Patient: Female, age 43
A 43 year-old nonsmoker female with progressive dyspnea and hypoxic respiratory failure referred to our transplant center at Imam Khomeini General Hospital with a primary diagnosis of pathologically proven idiopathic interstitial lung fibrosis (IPF) and no response to classic treatment with high dose prednisolone and azathioprine.
She was healthy until 10 months before referral when she developed progressive dyspnea and cough with scant sputum. Primary evaluation at that time showed mild restrictive pattern on spirometry, and interstitial process in high resolution CT scan without honey combing suggestive of interstitial process like pulmonary alveolar proteinosis or nonspecific interstitial Pneumonitis (NSIP). Further evaluation with FOB and TBLB was nondiagnostic. An open lung biopsy at that time showed interstitial process compatible with NSIP. Based on the diagnosis of IPF prednisolone one milligram/kg plus azathioprine 150 mg were administered for the patient. No improvement was observed after 3 months of therapy and she got worse. She was put on long term oxygen therapy (5 liters/min) by nasal prong. However, she got worse and became wheelchair bound during the 6 months period of treatment and her physician decided to transfer her to our center for lung transplant.
At the time of first visit she had dyspnea and tachypnea on bed despite 5 liters of O2 by nose prong. She had a Cushingoid face with cyanotic lips. Thoracic examination showed no crackles on auscultation and a partial reduction in expansion. No other important findings were seen except for obesity. No clubbing was seen.
The patient was put on 12 liters of O2 with mask to improve oxygenation and further evaluations were carried out.
Laboratory data showed normal CBC and differential count, hemoglobin = 16.5 mg/dl, hematocrit = 50.7 percent and normal ALT, AST, and Alkaline Phosphatase levels. LDH was minimally elevated. Other lab test results were within the normal range. ESR and CRP were also within the normal range. Antibody for HIV, HCV, and HBS and also HBS antigen were negative. Evaluation of pre-transplant viral and parasitic markers showed positive antibody of IgG type for Epstein-Barr virus, cytomegalovirus and toxoplasmosis with low titer of IgM antibodies.
New CT scan of the lungs showed interstitial process with crazy paving pattern and no honey combing despite clinical progression of disease. Plethysmography showed well preserved lung volumes and minimal restriction (Table 1). Diffusion of the lung for CO (DLCO) was severely decreased.
Reevaluation of the previous lung biopsy and new section of pathological block by the same and a new expert pathologist did not change the primary diagnosis of NSIP. Despite the pathologic report, re evaluation with FOB and bronchoalveolar lavage (BAL) ruled out PAP as a treatable cause. The patient was admitted to the hospital and FOB was done and BAL was obtained. BAL fluid had a completely turbid and milky appearance, highly suggestive of PAP. Positive PAS staining confirmed PAP and whole lung lavage was considered. Because of very severe hypoxia it was impossible to do the whole lung lavage with the usual technique under general anesthesia and therefore segmental bronchial washing with FOB was considered.
FOB was done under local anesthesia at the bronchoscopy unit. Midazolam and morphine sulfate were administered for sedation. Cardiac, blood pressure, and SPO2 monitoring was done at the time of bronchoscopy in the bronchoscopy unit. To preserve oxygenation throughout the procedure, the bronchoscope was passed through a small fit hole in the reservoir mask. Each time the bronchoscope was wedged into segmental bronchi 200 cc of warm saline was injected with 50 milliliter syringe and the fluids were then suctioned out. No balloon was used for blockage of bronchi. Both lungs were washed by warm (34 C) saline solution in 14 sessions, each time 3-5 segments with 3 liters of normal saline, based on the patient's tolerance. After the first 2 sessions, bronchoscopic washing was done as outpatient every 2-3 days.
She got better with progression of bronchoalveolar washing and no longer needed oxygen support and function class improved dramatically. At the end of therapy she was symptom free and six-minute walk test was 650 meter. New CT scan showed resolution of the interstitial process ([Figures 1A, B] and [Figures 2A, B]) and the new DLCO and plethysmography results were close to the normal range (Table 1); 12 months after lung washing she was still in good condition with no symptoms at rest or exertion and pulmonary function tests remained unchanged.
Keywords: fiberoptic bronchoscopy, pulmonary alveolar proteinosis, segmental lung lavage
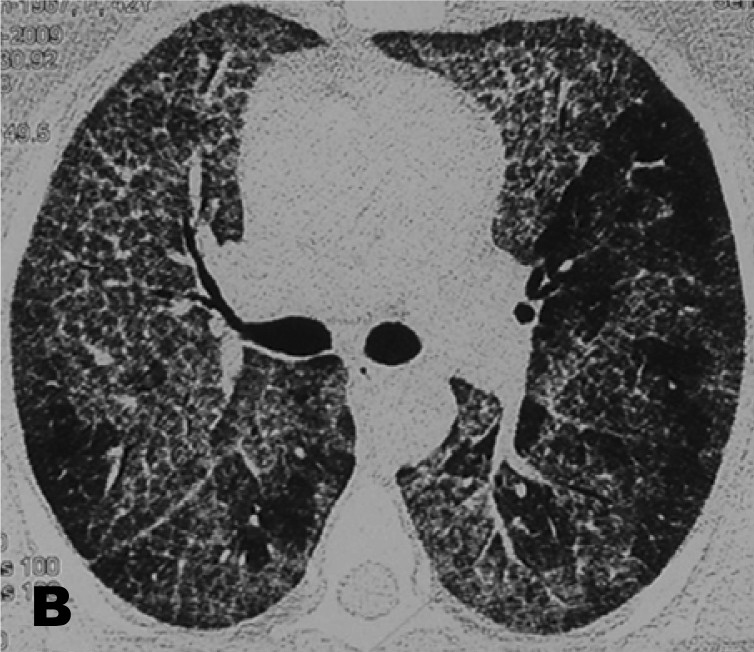
Image caption: HRCT of the patient before segmental lung lavage at the level of the carina.